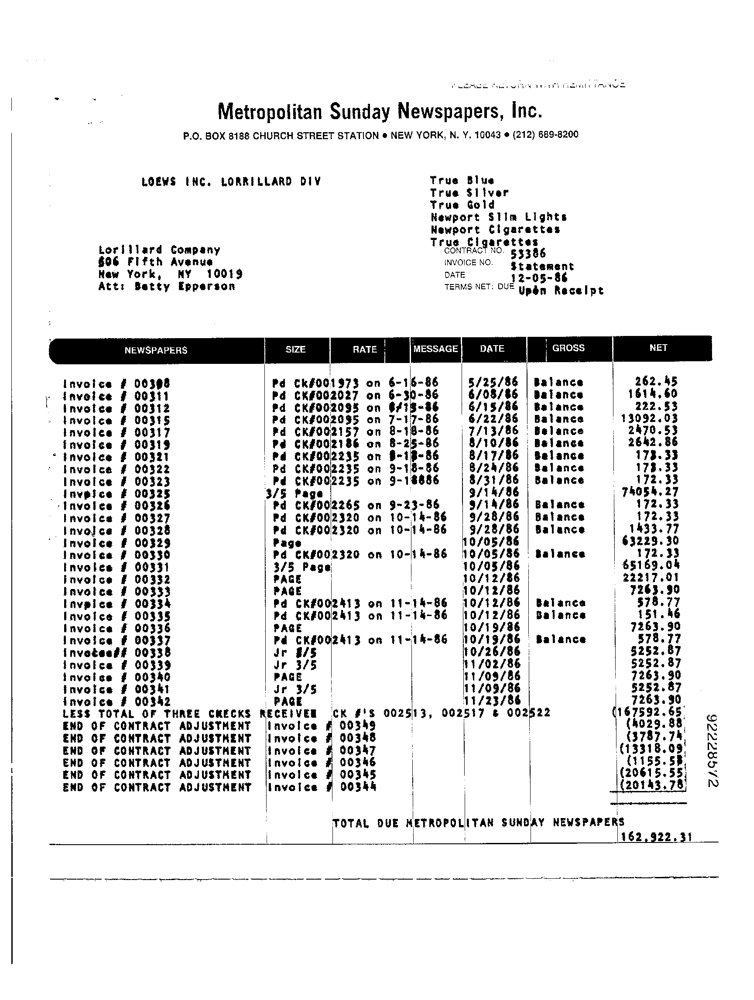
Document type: Invoice